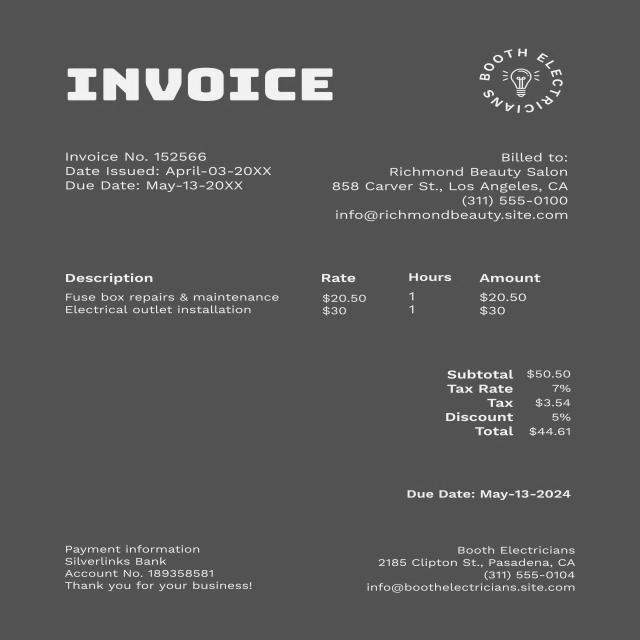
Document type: Invoice